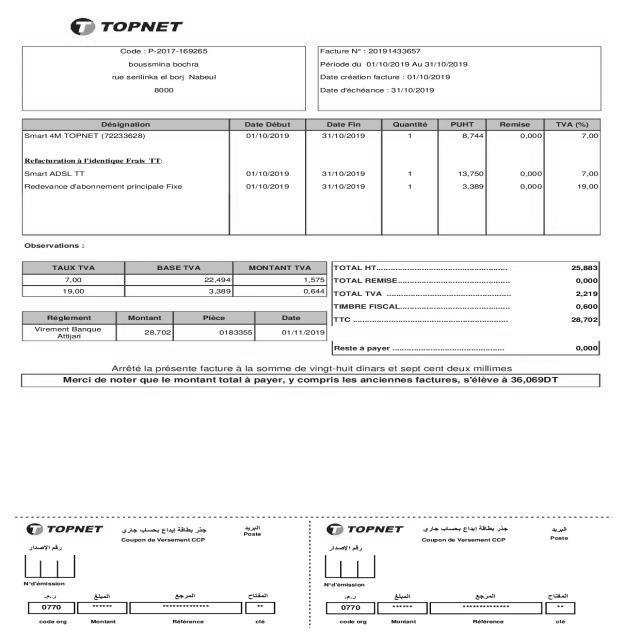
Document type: Invoice